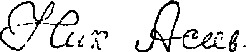
Signature of: nikolai aseev